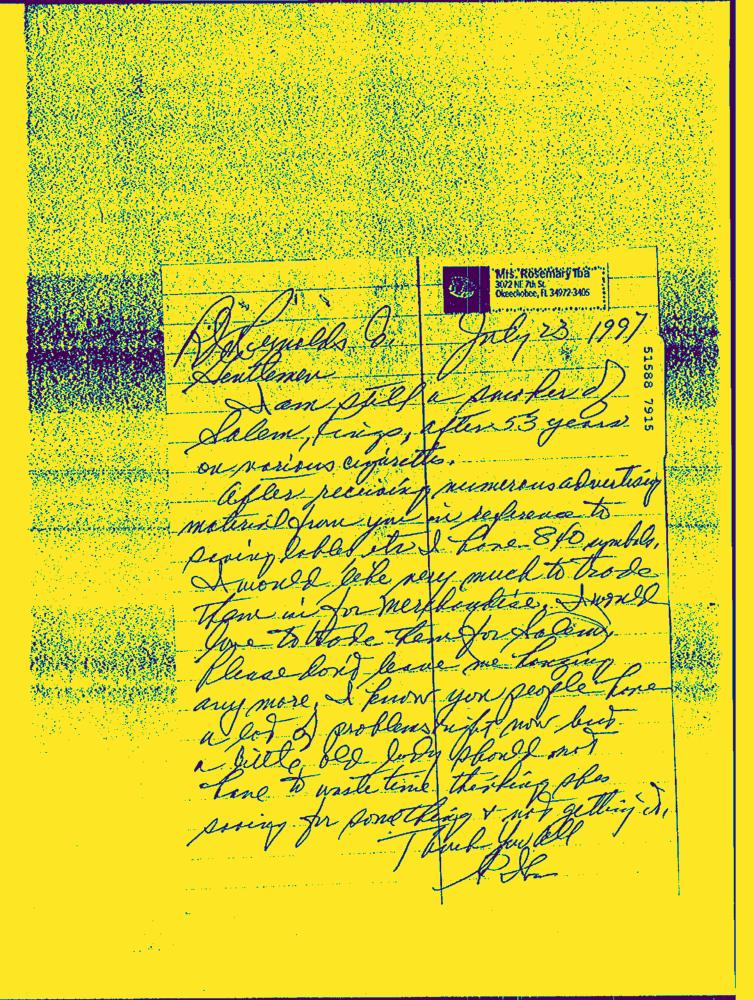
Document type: Hand-Written